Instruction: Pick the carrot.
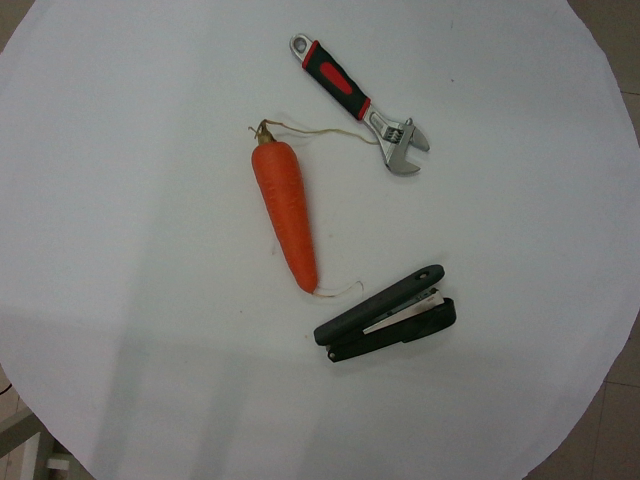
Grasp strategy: vertical